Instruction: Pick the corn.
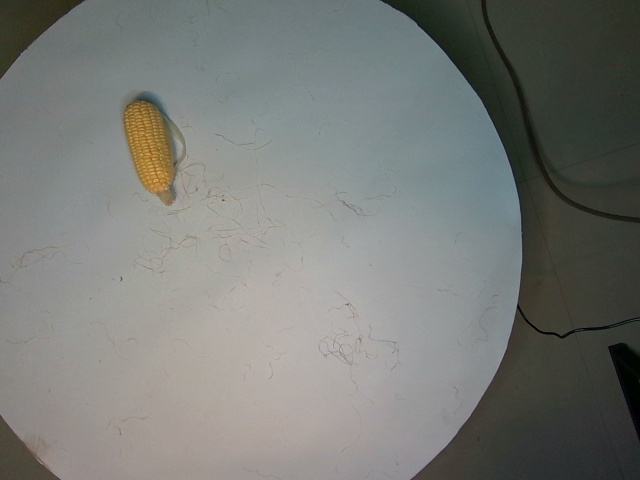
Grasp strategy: vertical